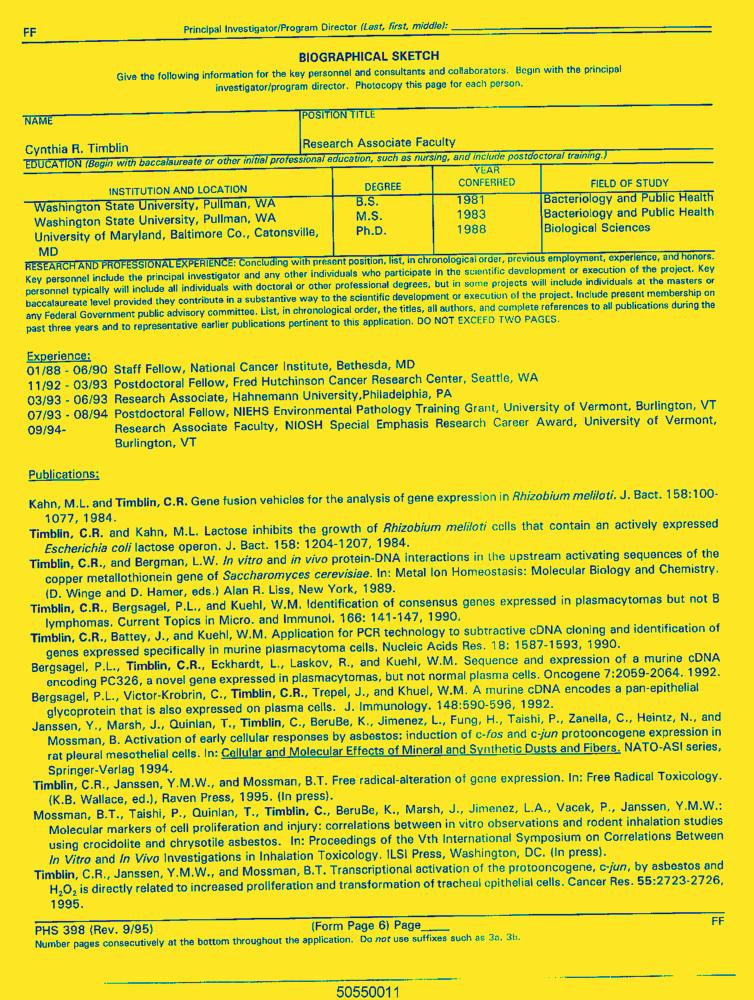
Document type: Resume-Doc